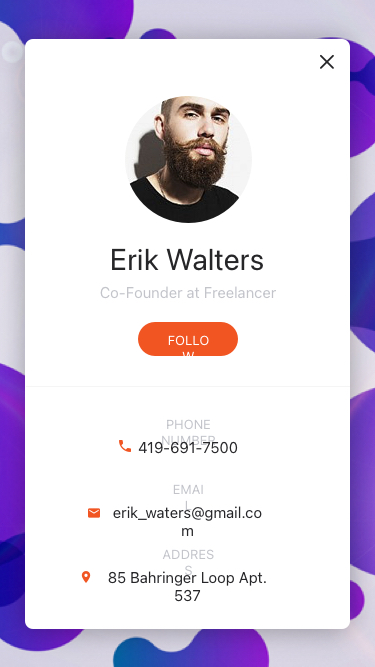
Text in this UI design:
Co-Founder at Freelancer
Erik Walters
Follow
Phone number
Email
Address
419-691-7500
erik_waters@gmail.com
85 Bahringer Loop Apt. 537